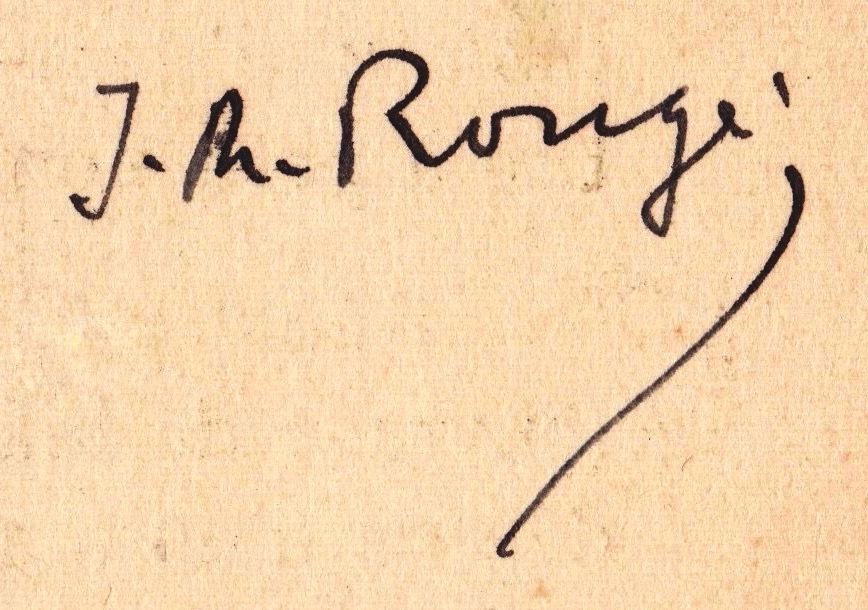
Signature of: jacques marie rougé